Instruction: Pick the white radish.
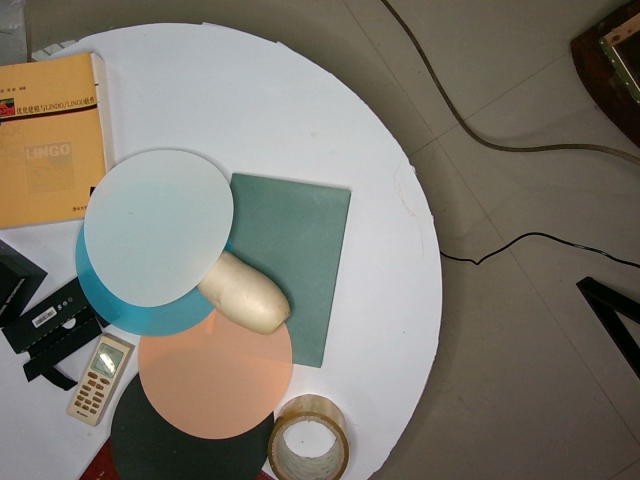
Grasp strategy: vertical